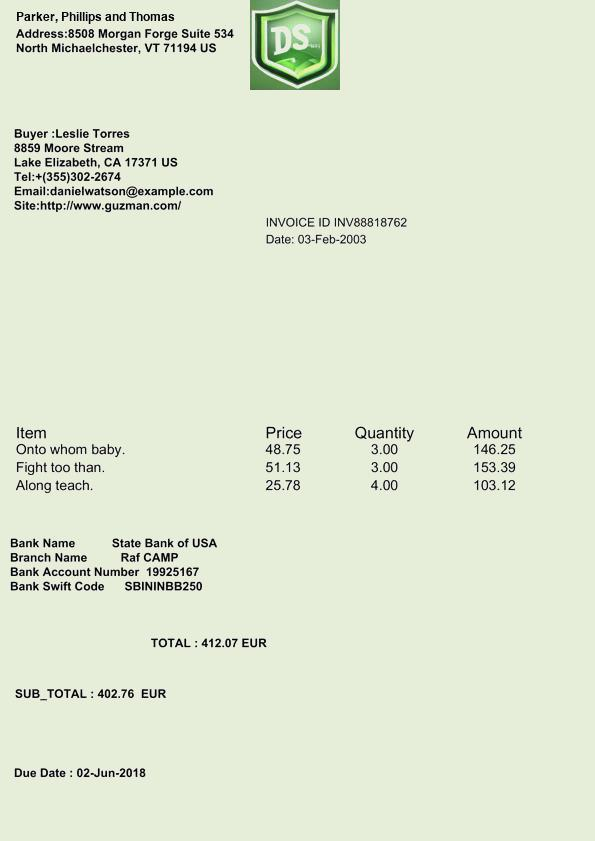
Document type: Invoice